Can you pull out the amount in words, numerical amount, payee's name, date of the cheque, and the bank's name from the image?
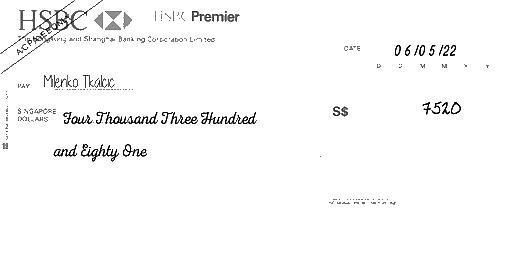
amt_in_words: Four Thousand Three Hundred and Eighty One
amt_in_figures: 7520
payee_name: Milenko Tkalcic
bank_name: HSBC
cheque_date: 06/05/22